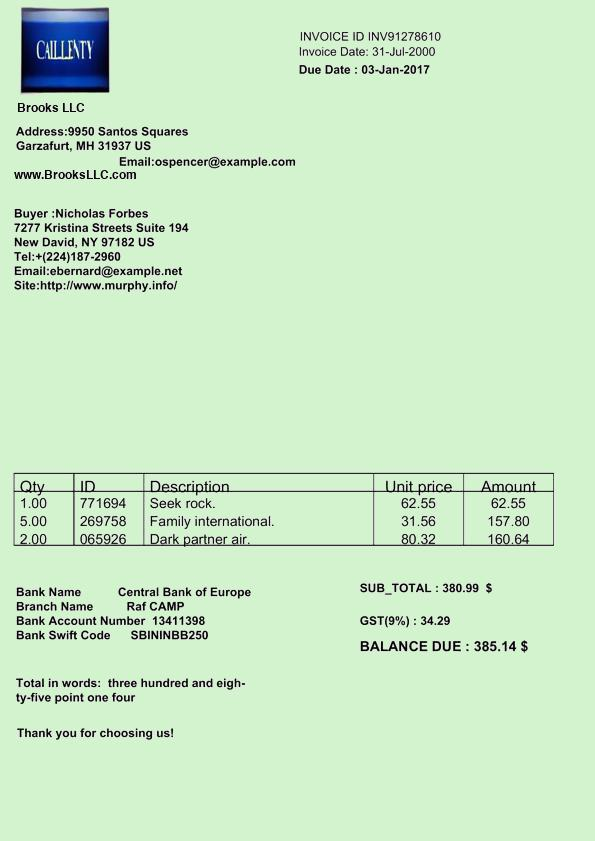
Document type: Invoice